Question: Which state is mentioned in the document?
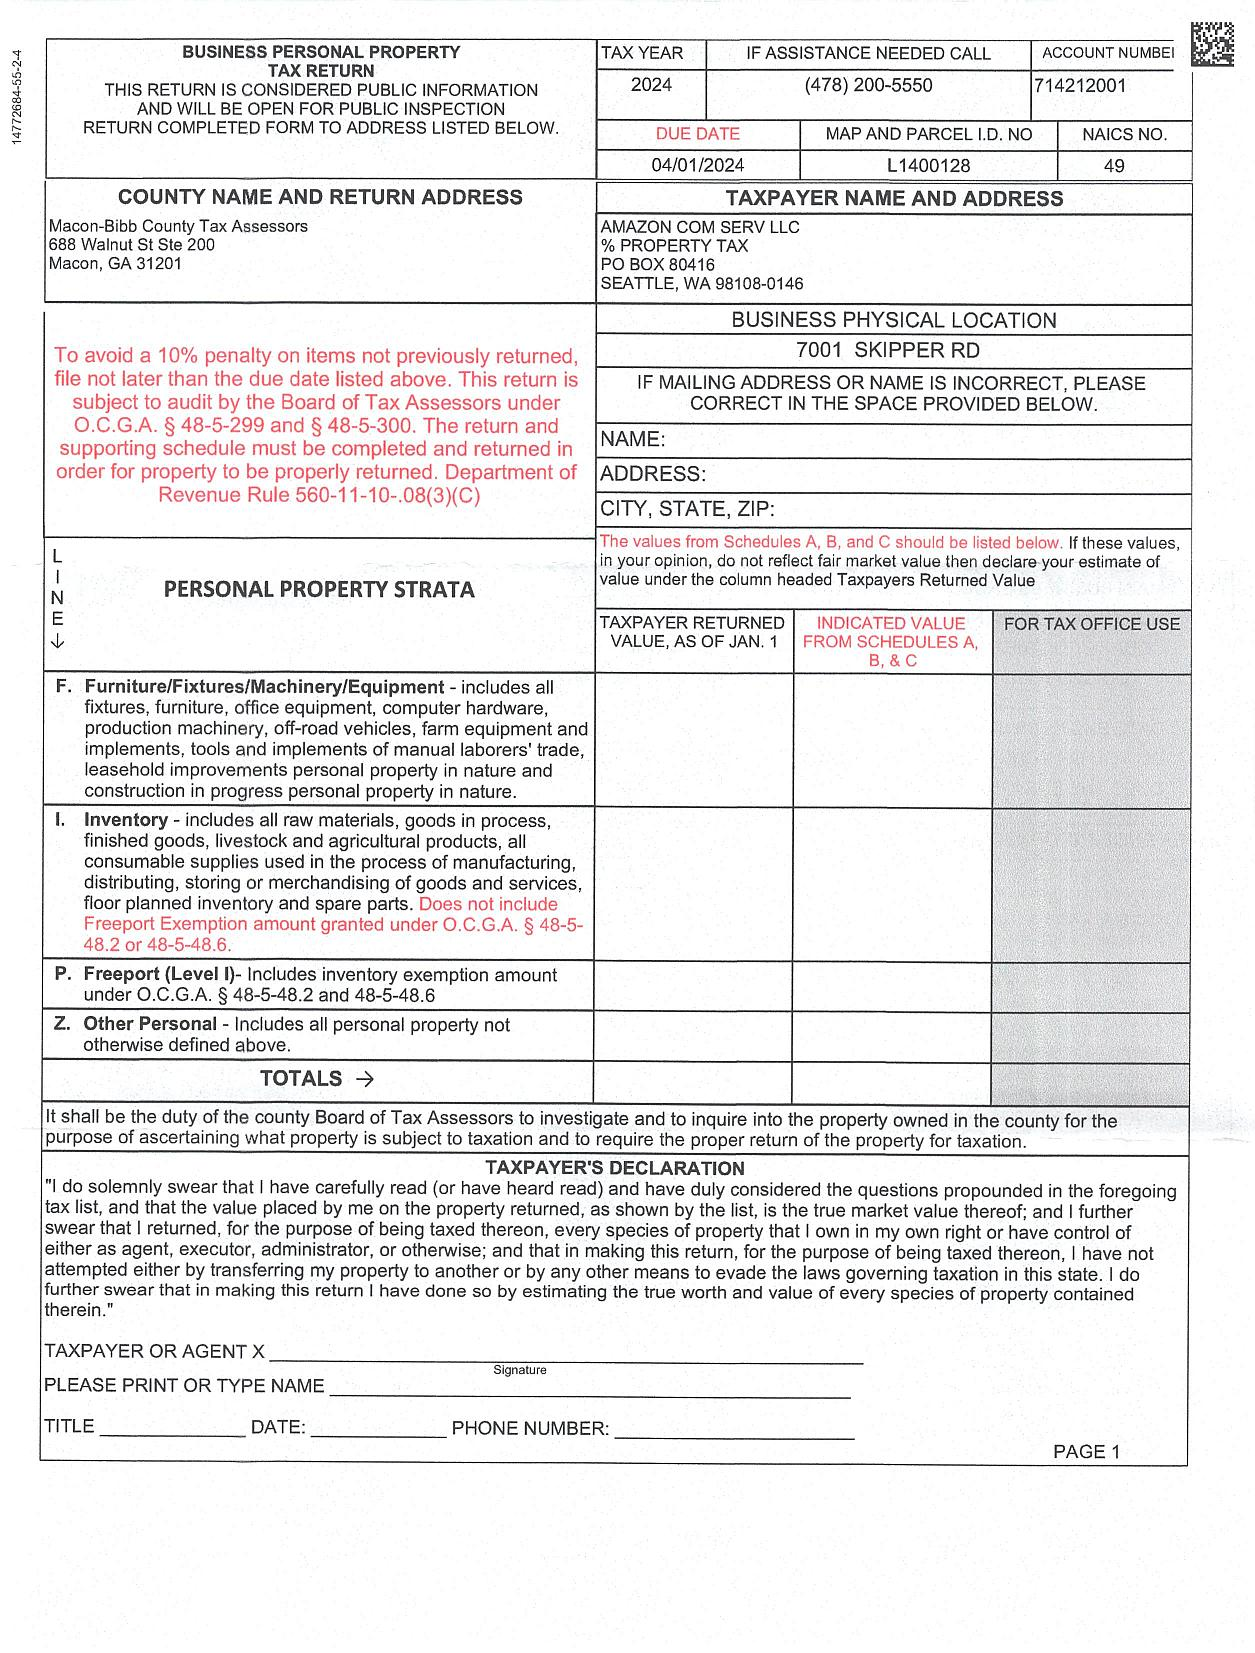
Answer: "GA"